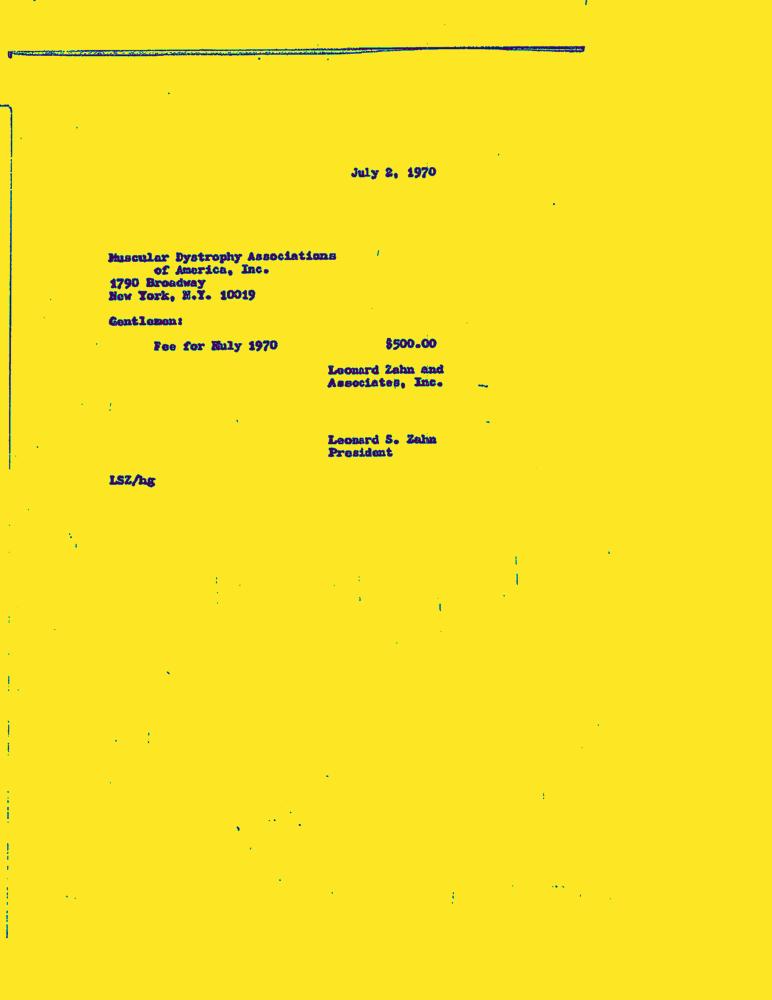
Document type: Letter-Doc